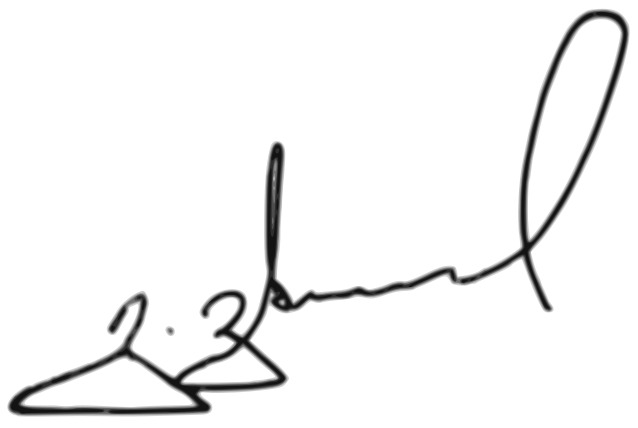
Signature of: giorgi gakharia